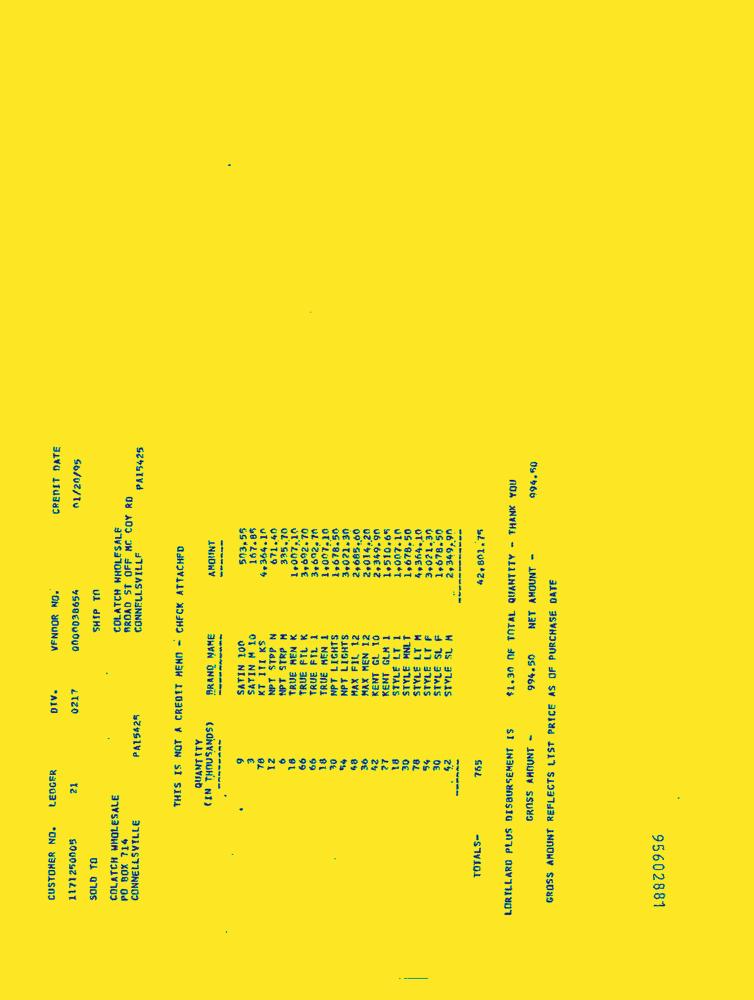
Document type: Invoice-Doc